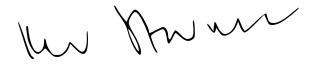
Signature of: keir starmer